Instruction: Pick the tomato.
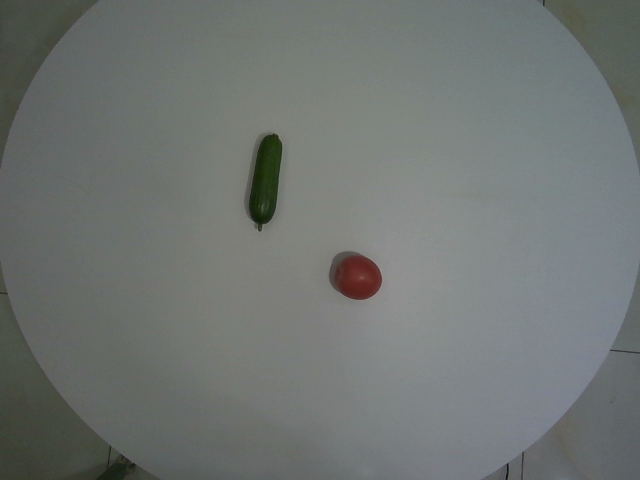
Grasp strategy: vertical